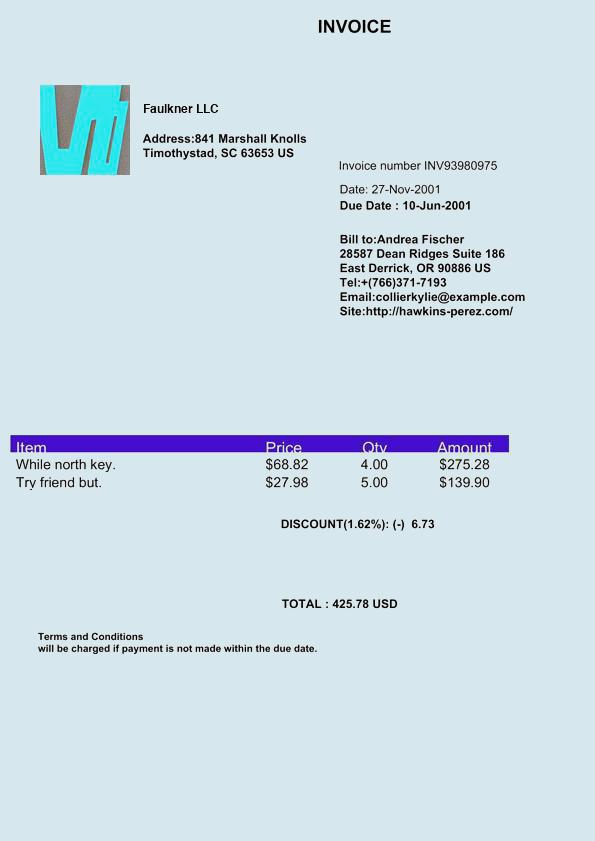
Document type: Invoice